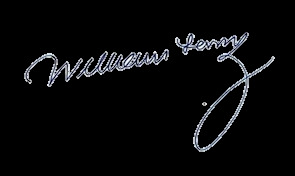
Signature of: william leong jee keen